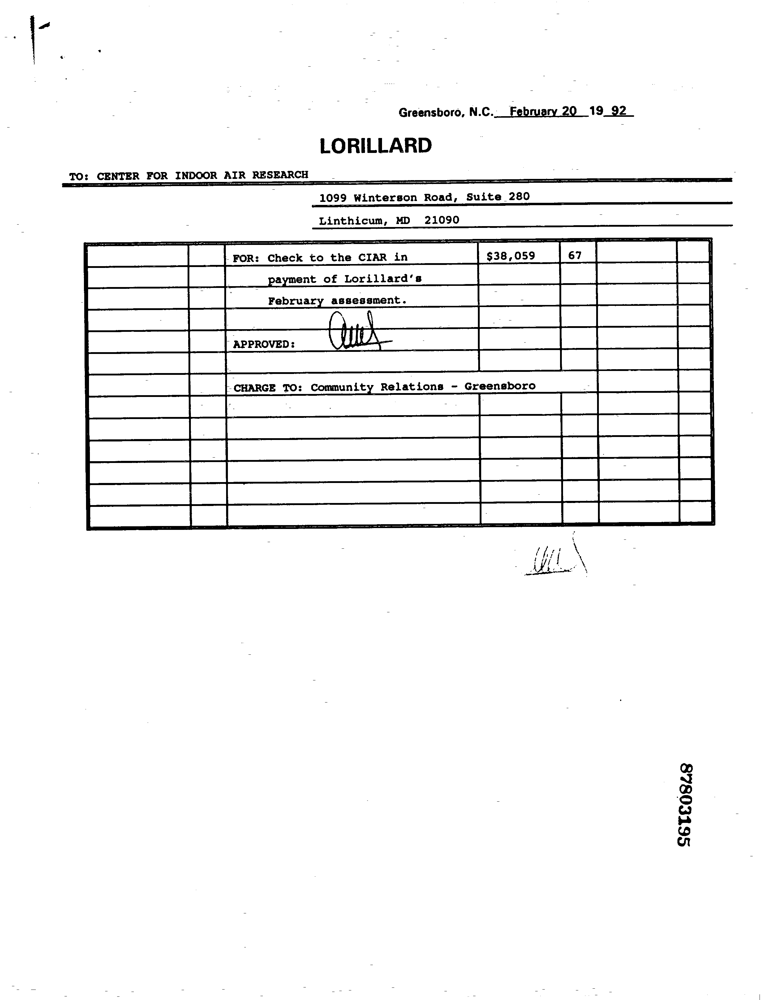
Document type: Invoice